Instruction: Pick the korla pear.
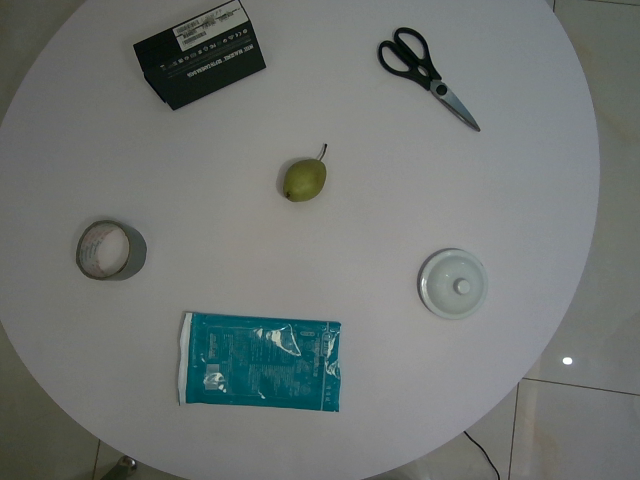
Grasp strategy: vertical